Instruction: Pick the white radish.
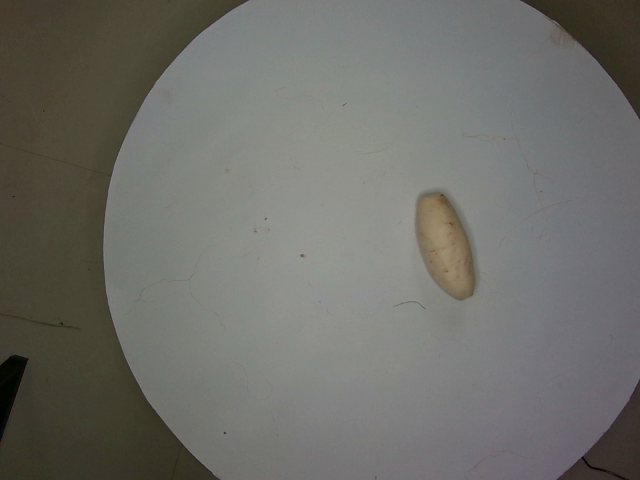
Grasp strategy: vertical